Question: How is the history relevant to the case?
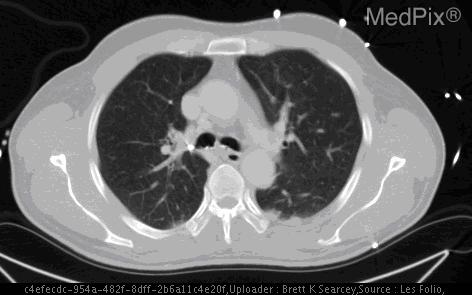
Answer: The patient's history of A 34 year old man injured by a blast - he was facing the explosion when it went off. is key in understanding the case.